Question: In what way does the history help explain the case?
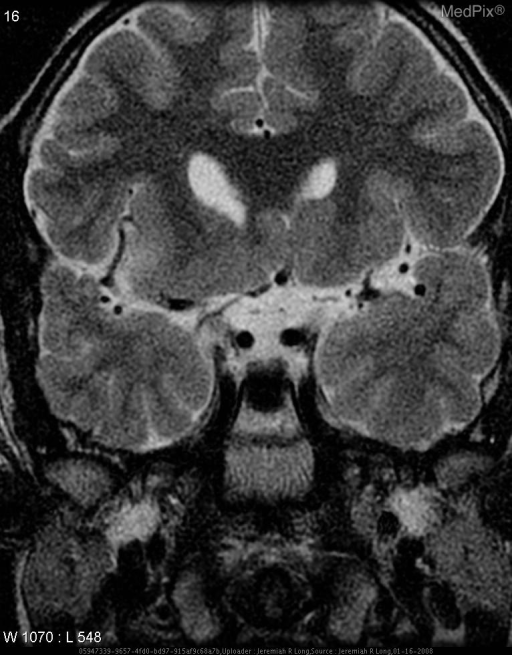
Answer: The patient's history of 10 year-old male with a known dignosis of septo-optic dysplasia. is key in understanding the case.